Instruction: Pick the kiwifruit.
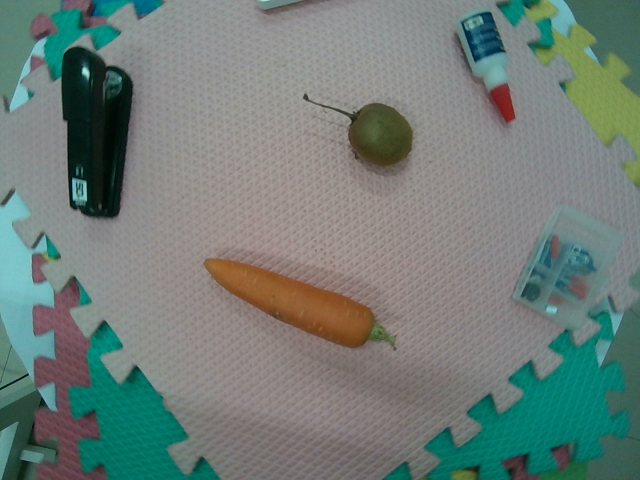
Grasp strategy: vertical